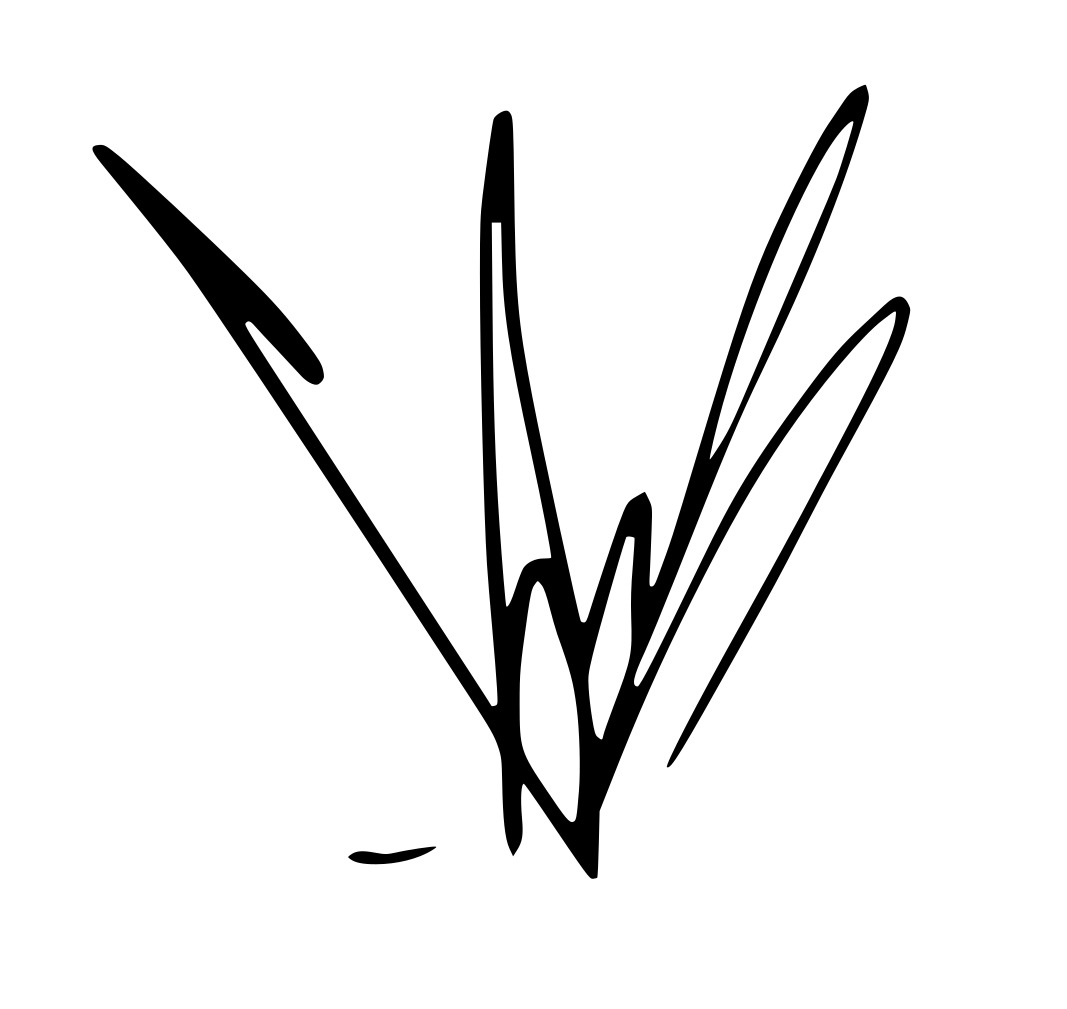
Signature of: chris cornell